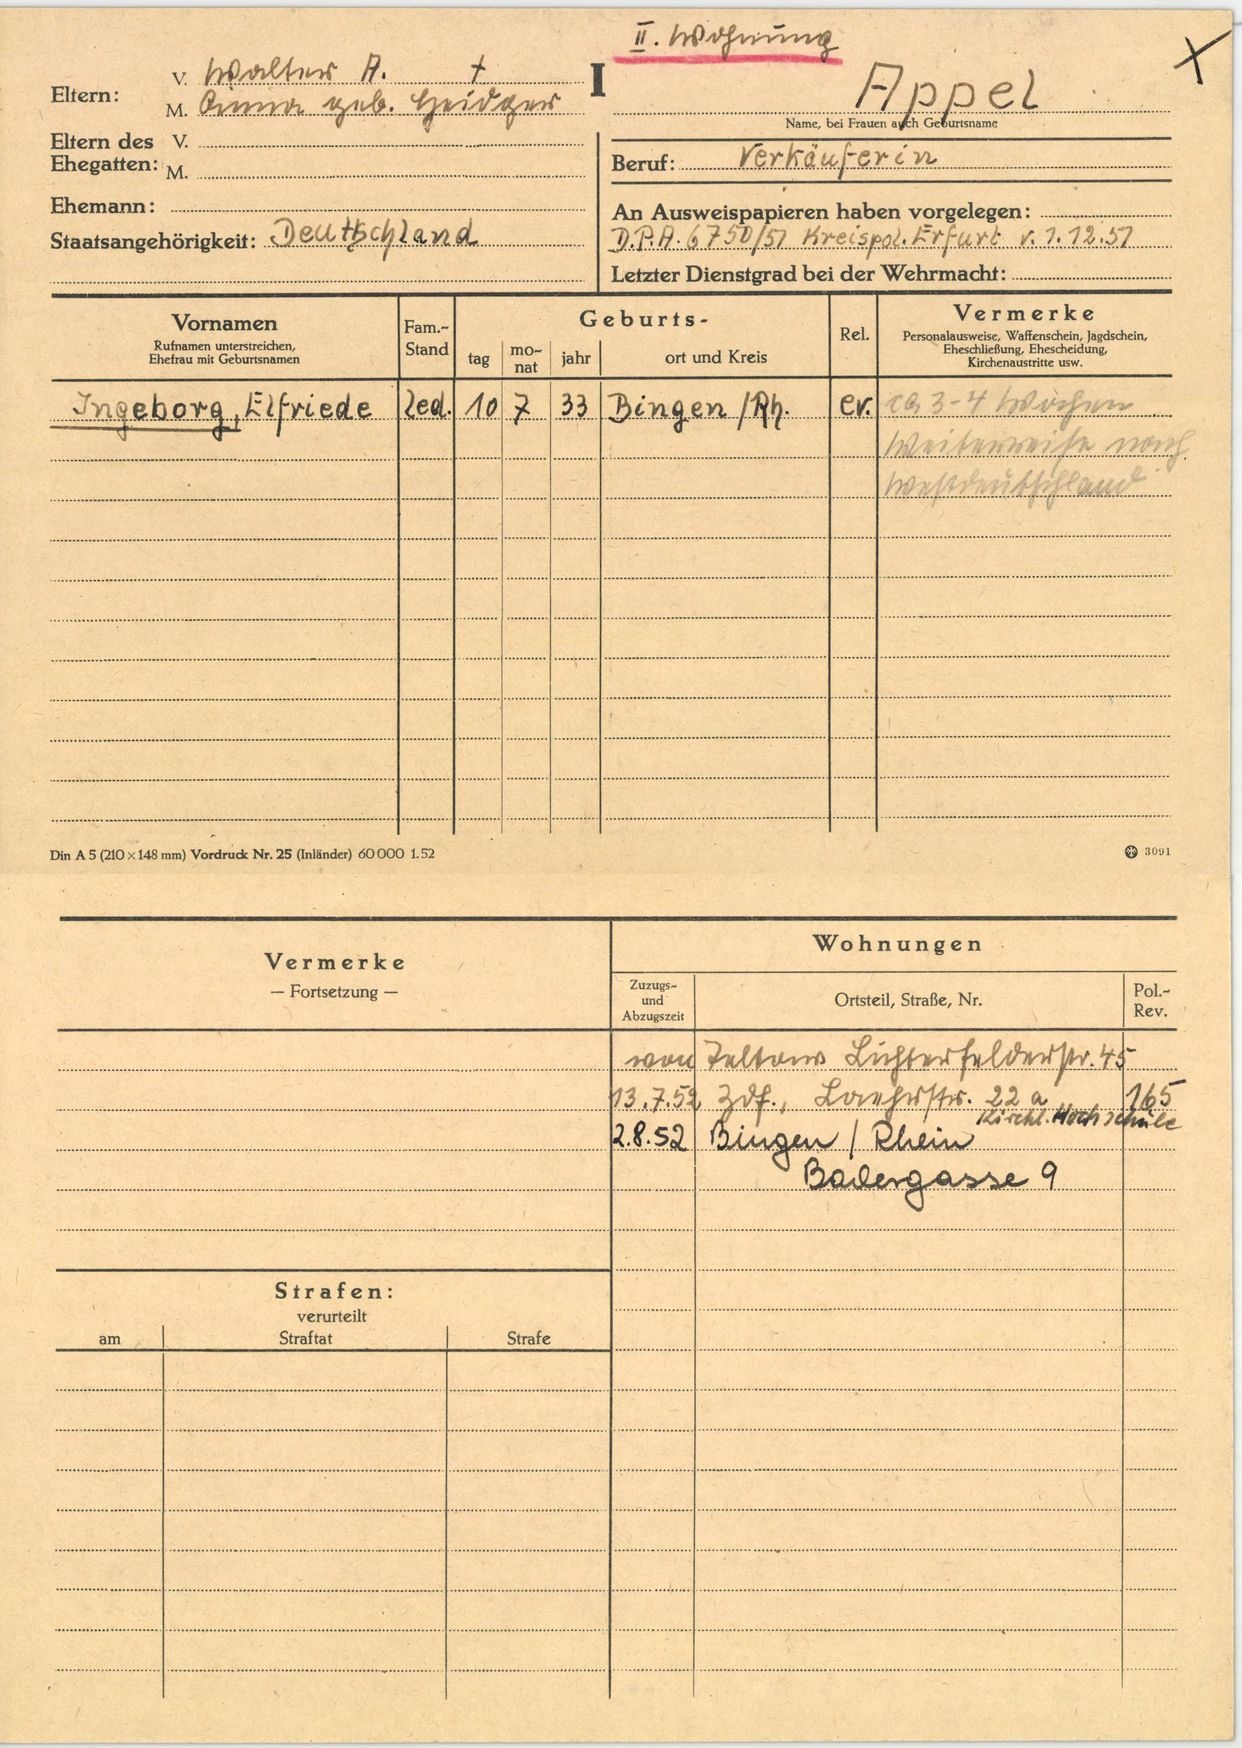
Appel